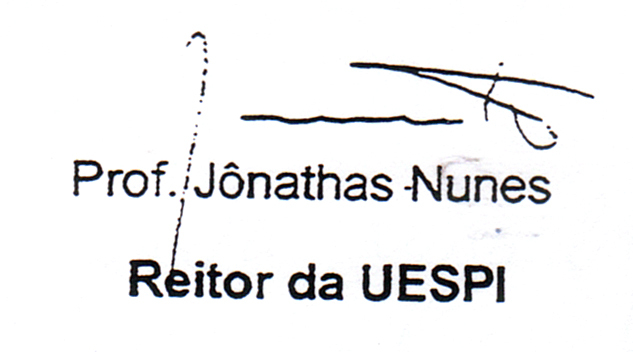
Signature of: jônathas de barros nunes